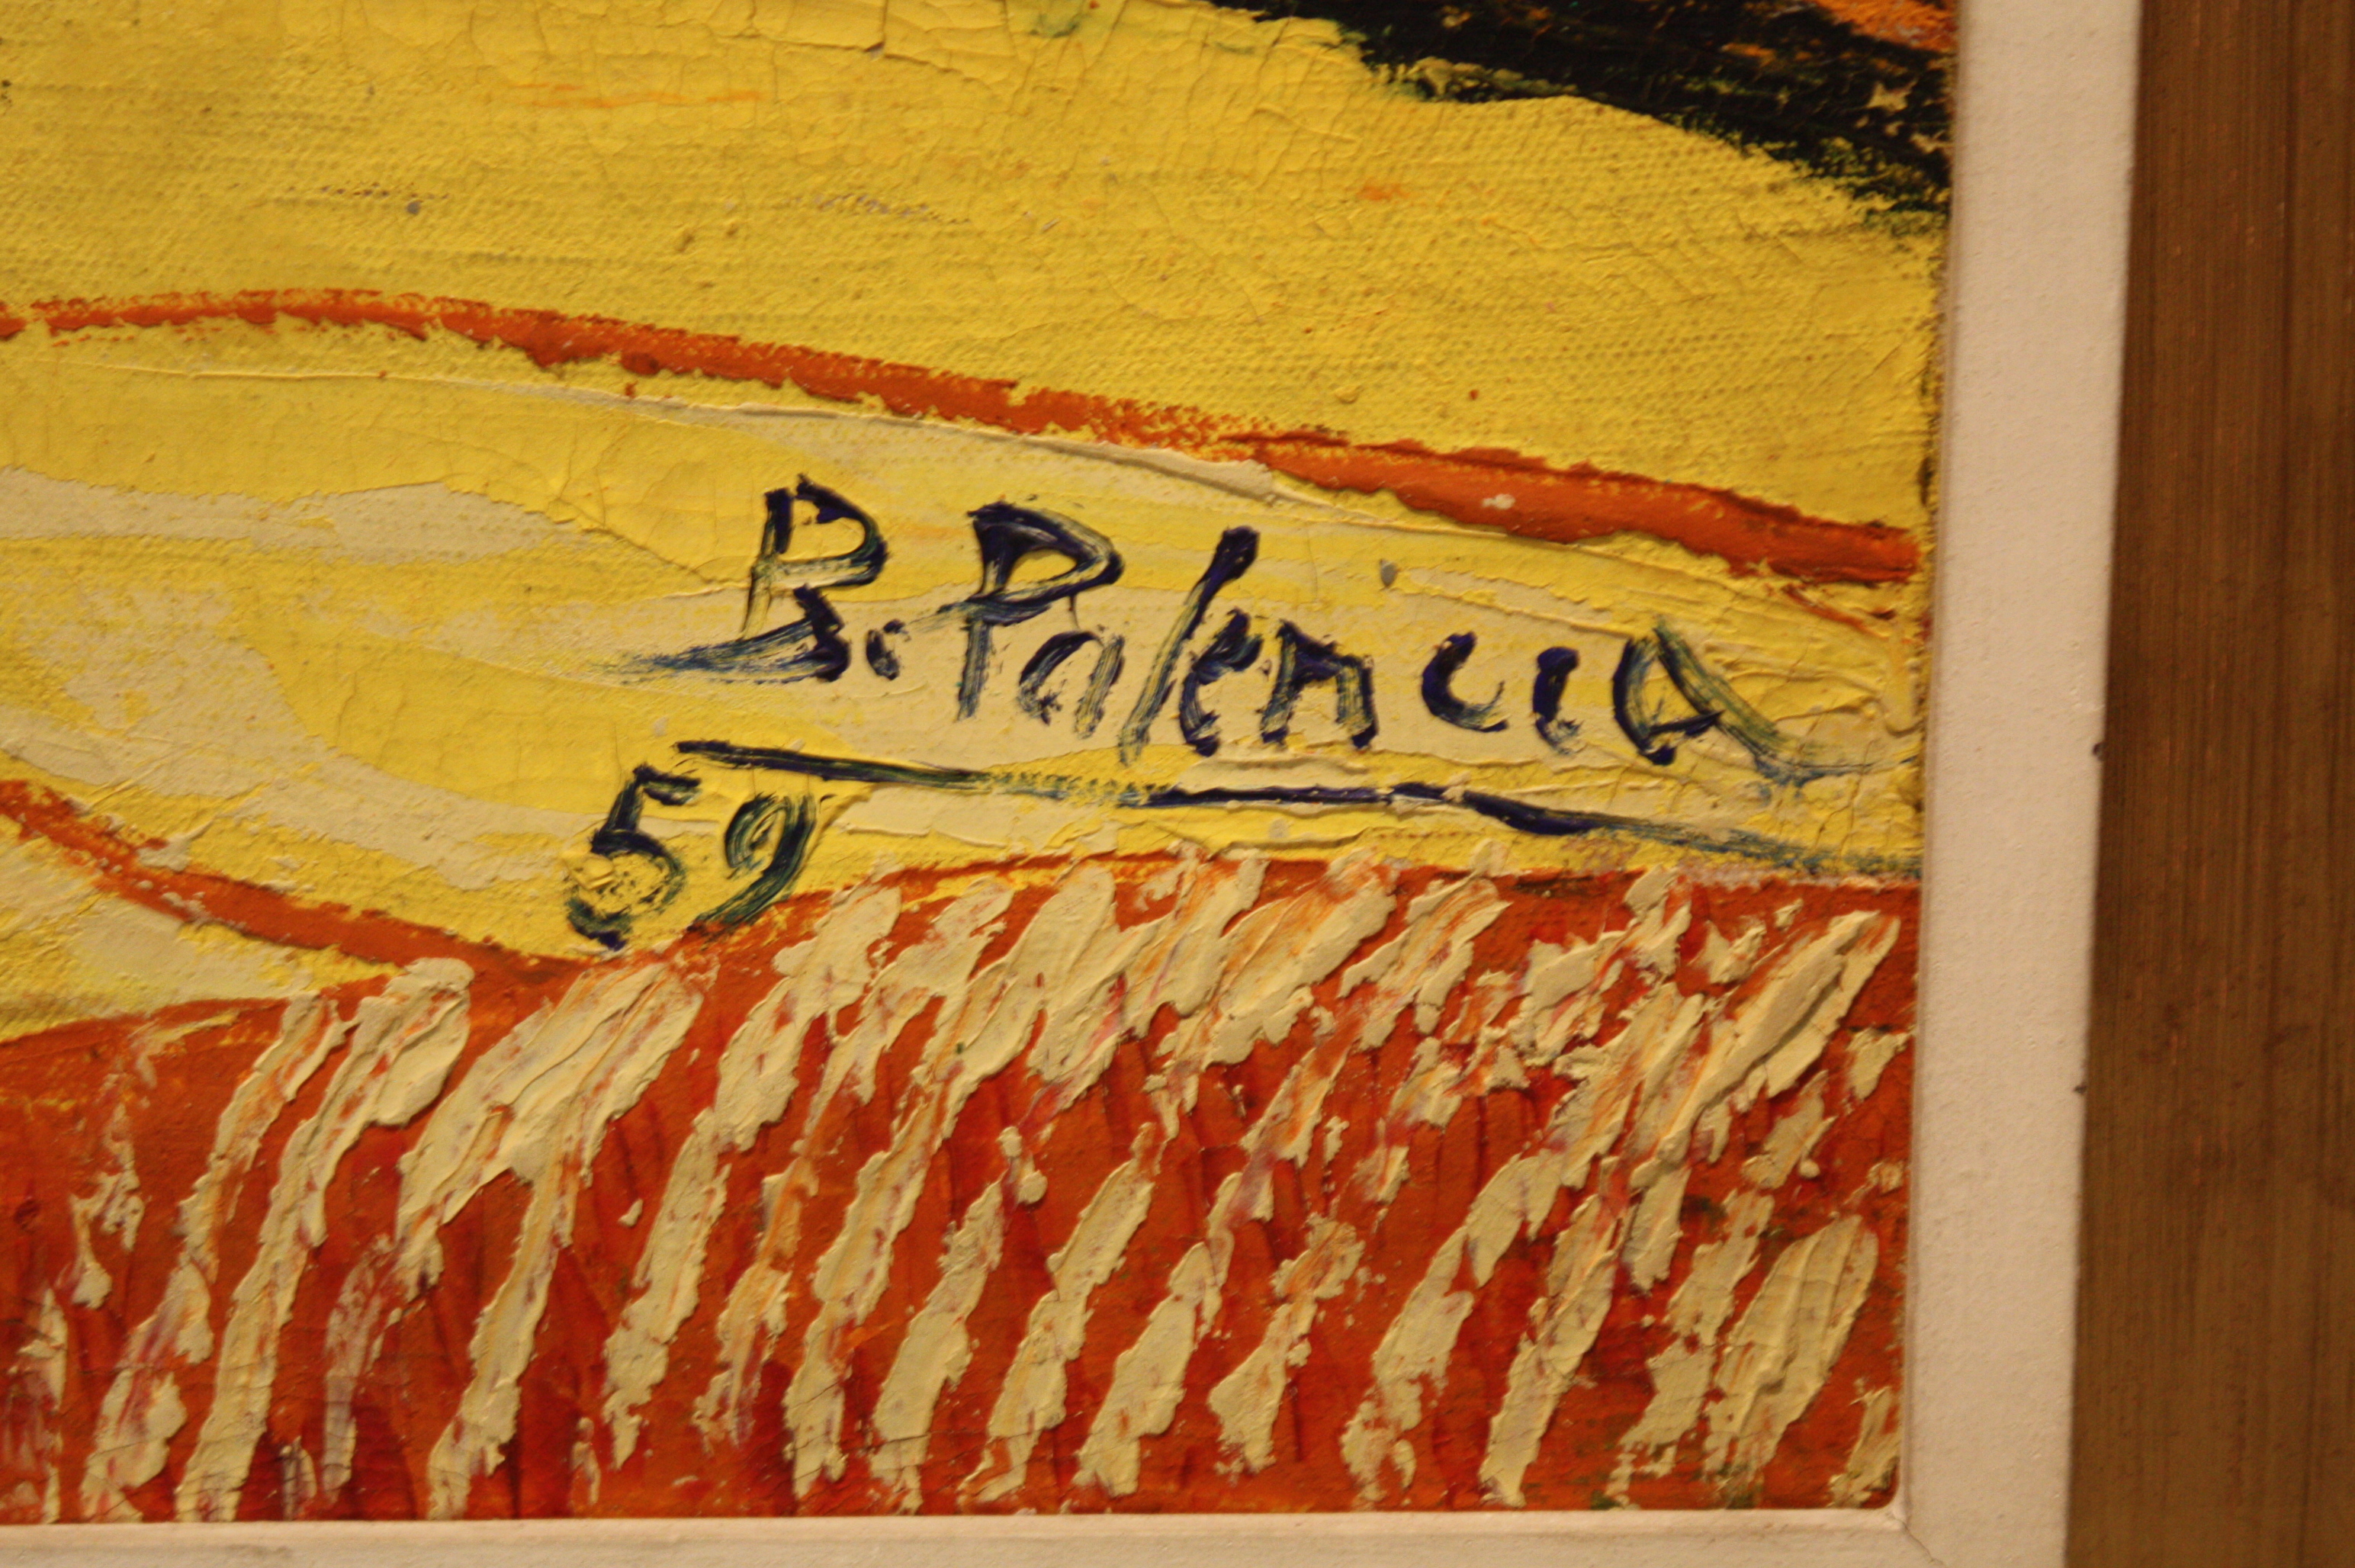
Signature of: benjamín palencia